Question: What is the appraised value of the property as recorded in the document?
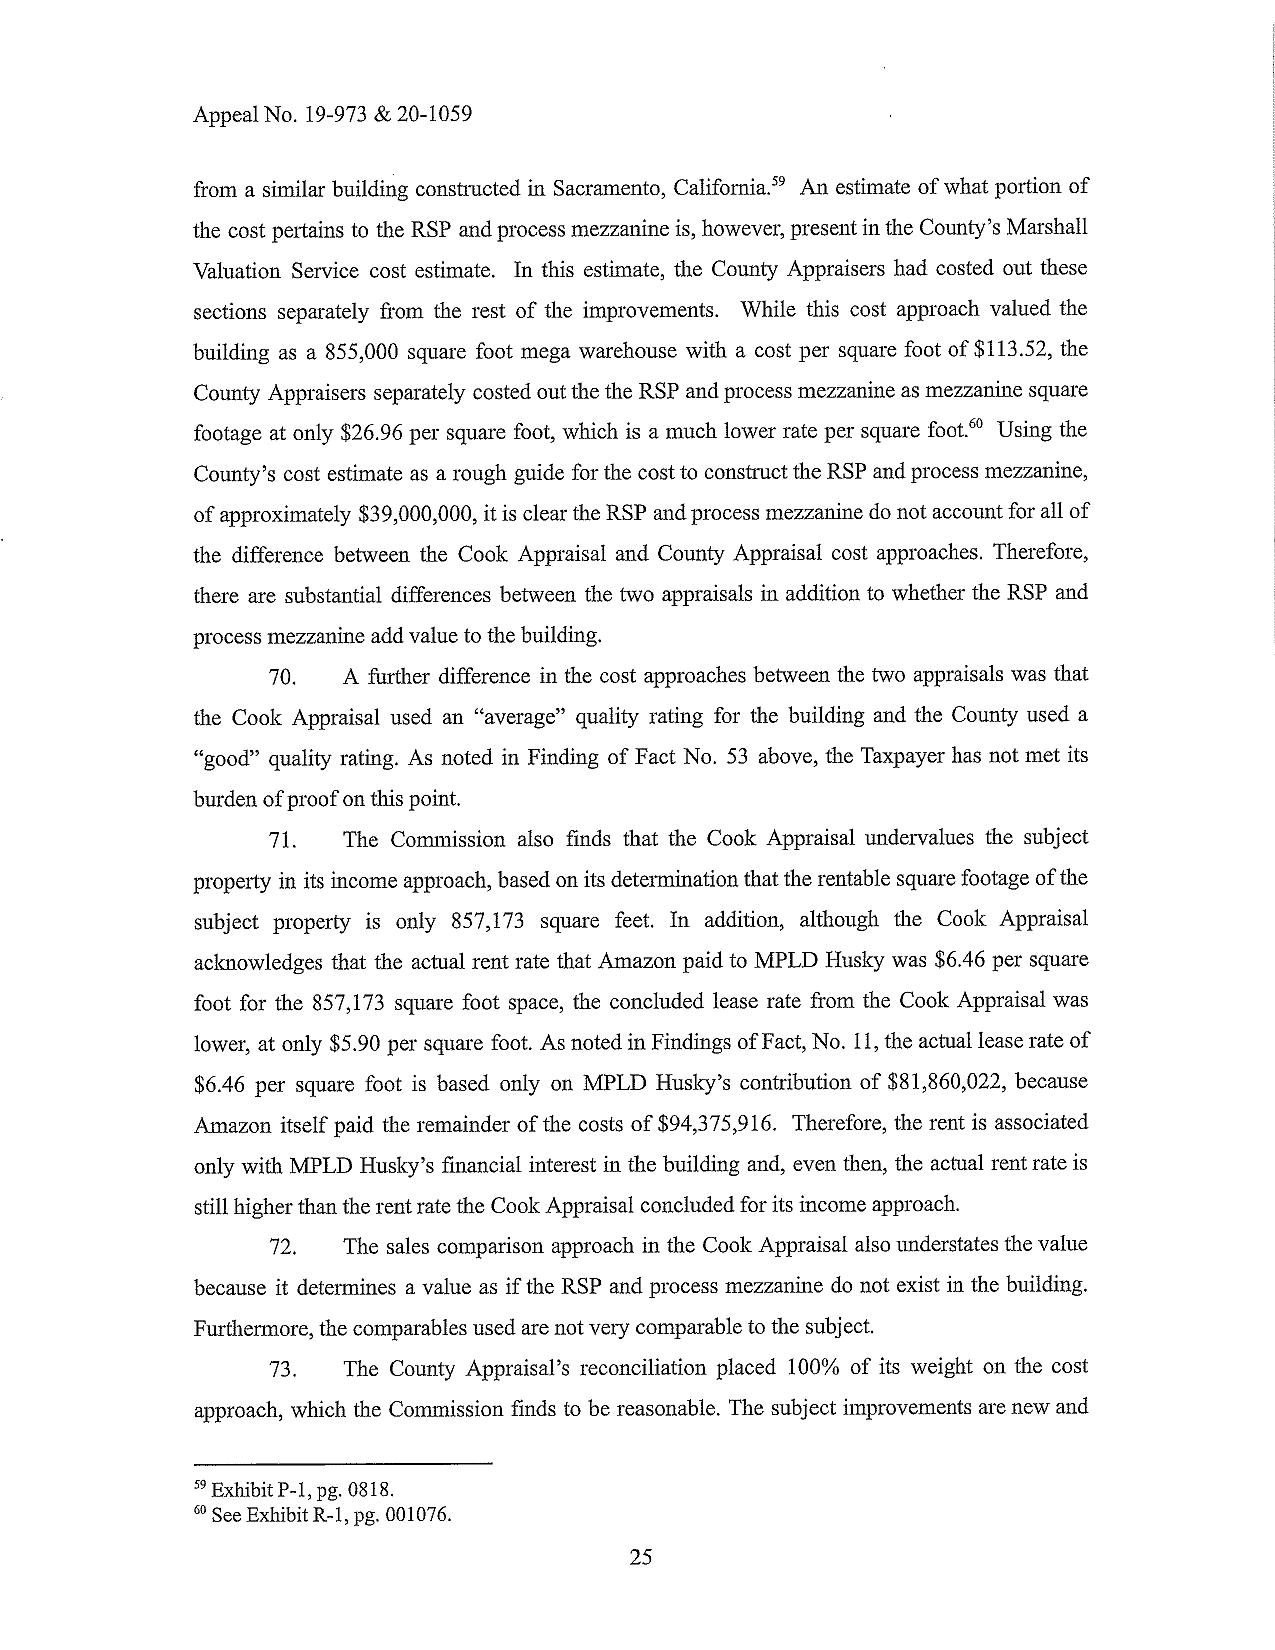
Answer: "$39,000,000 "